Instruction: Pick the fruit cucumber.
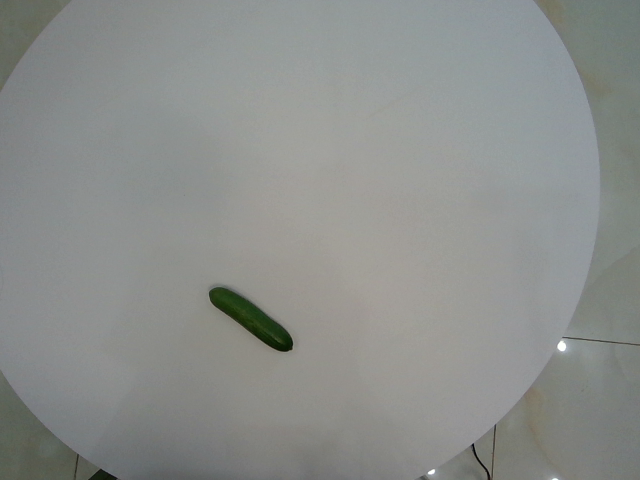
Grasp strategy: vertical